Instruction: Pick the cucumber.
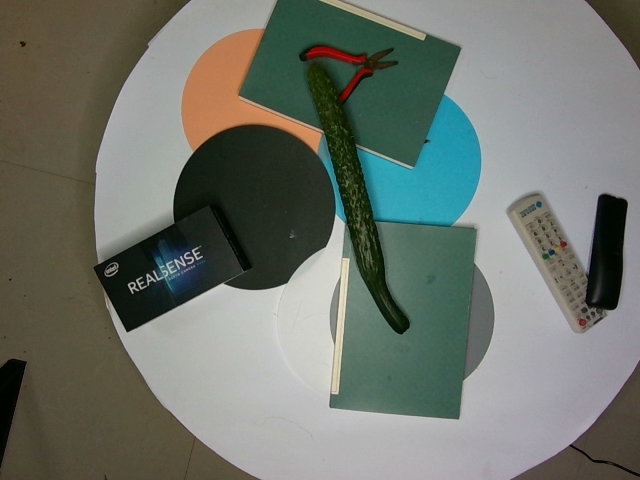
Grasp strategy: vertical